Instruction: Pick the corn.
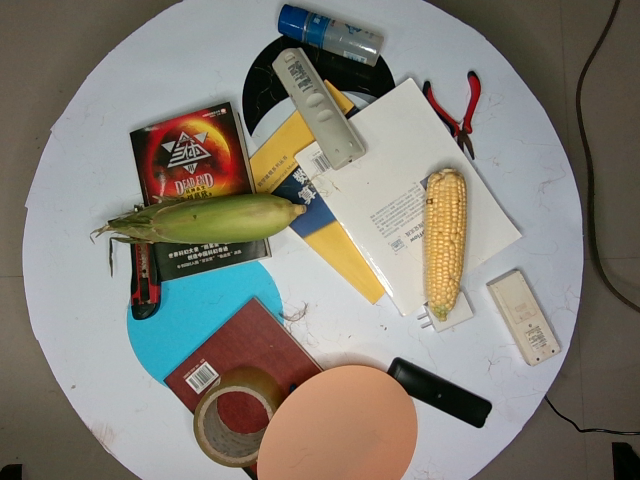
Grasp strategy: vertical